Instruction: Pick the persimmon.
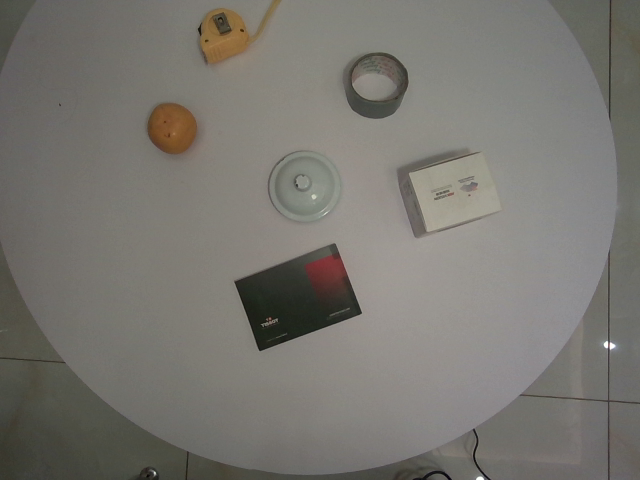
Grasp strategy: vertical